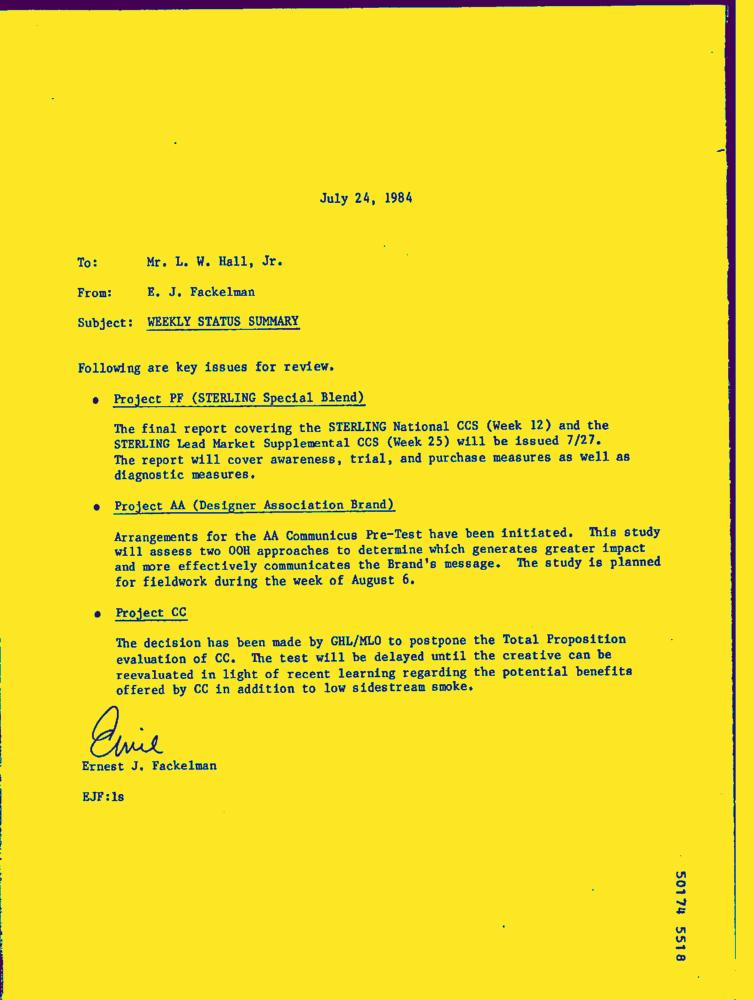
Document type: Letter-Doc